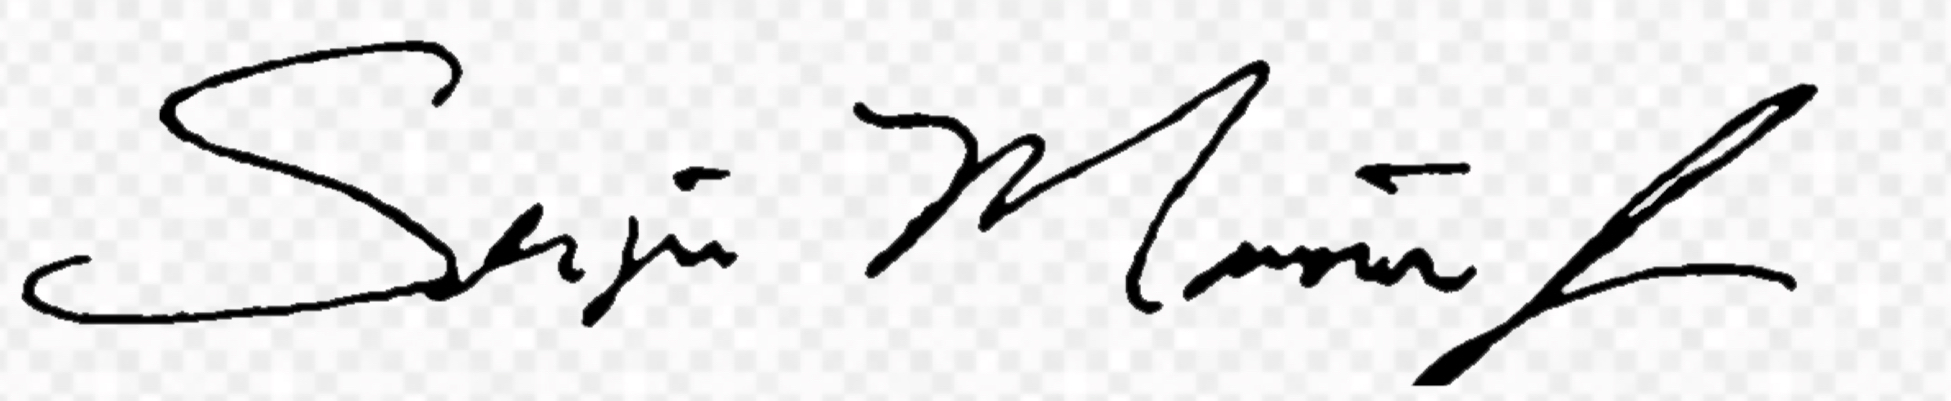
Signature of: sergio munoz